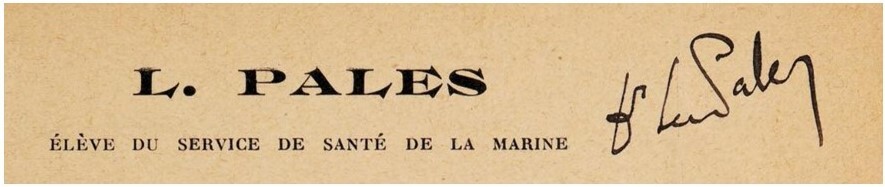
Signature of: léon pales